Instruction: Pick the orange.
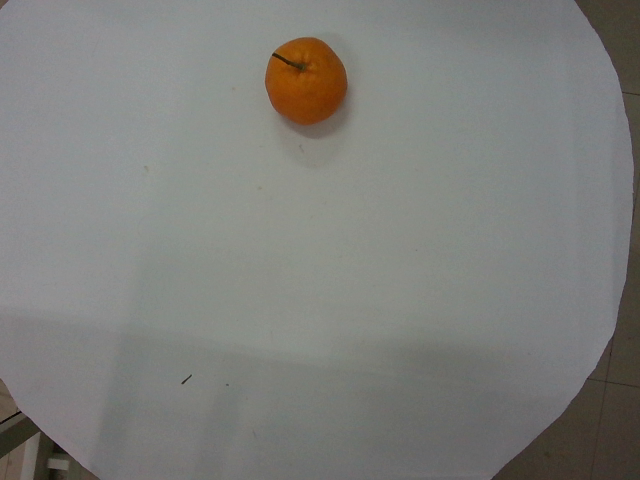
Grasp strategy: vertical